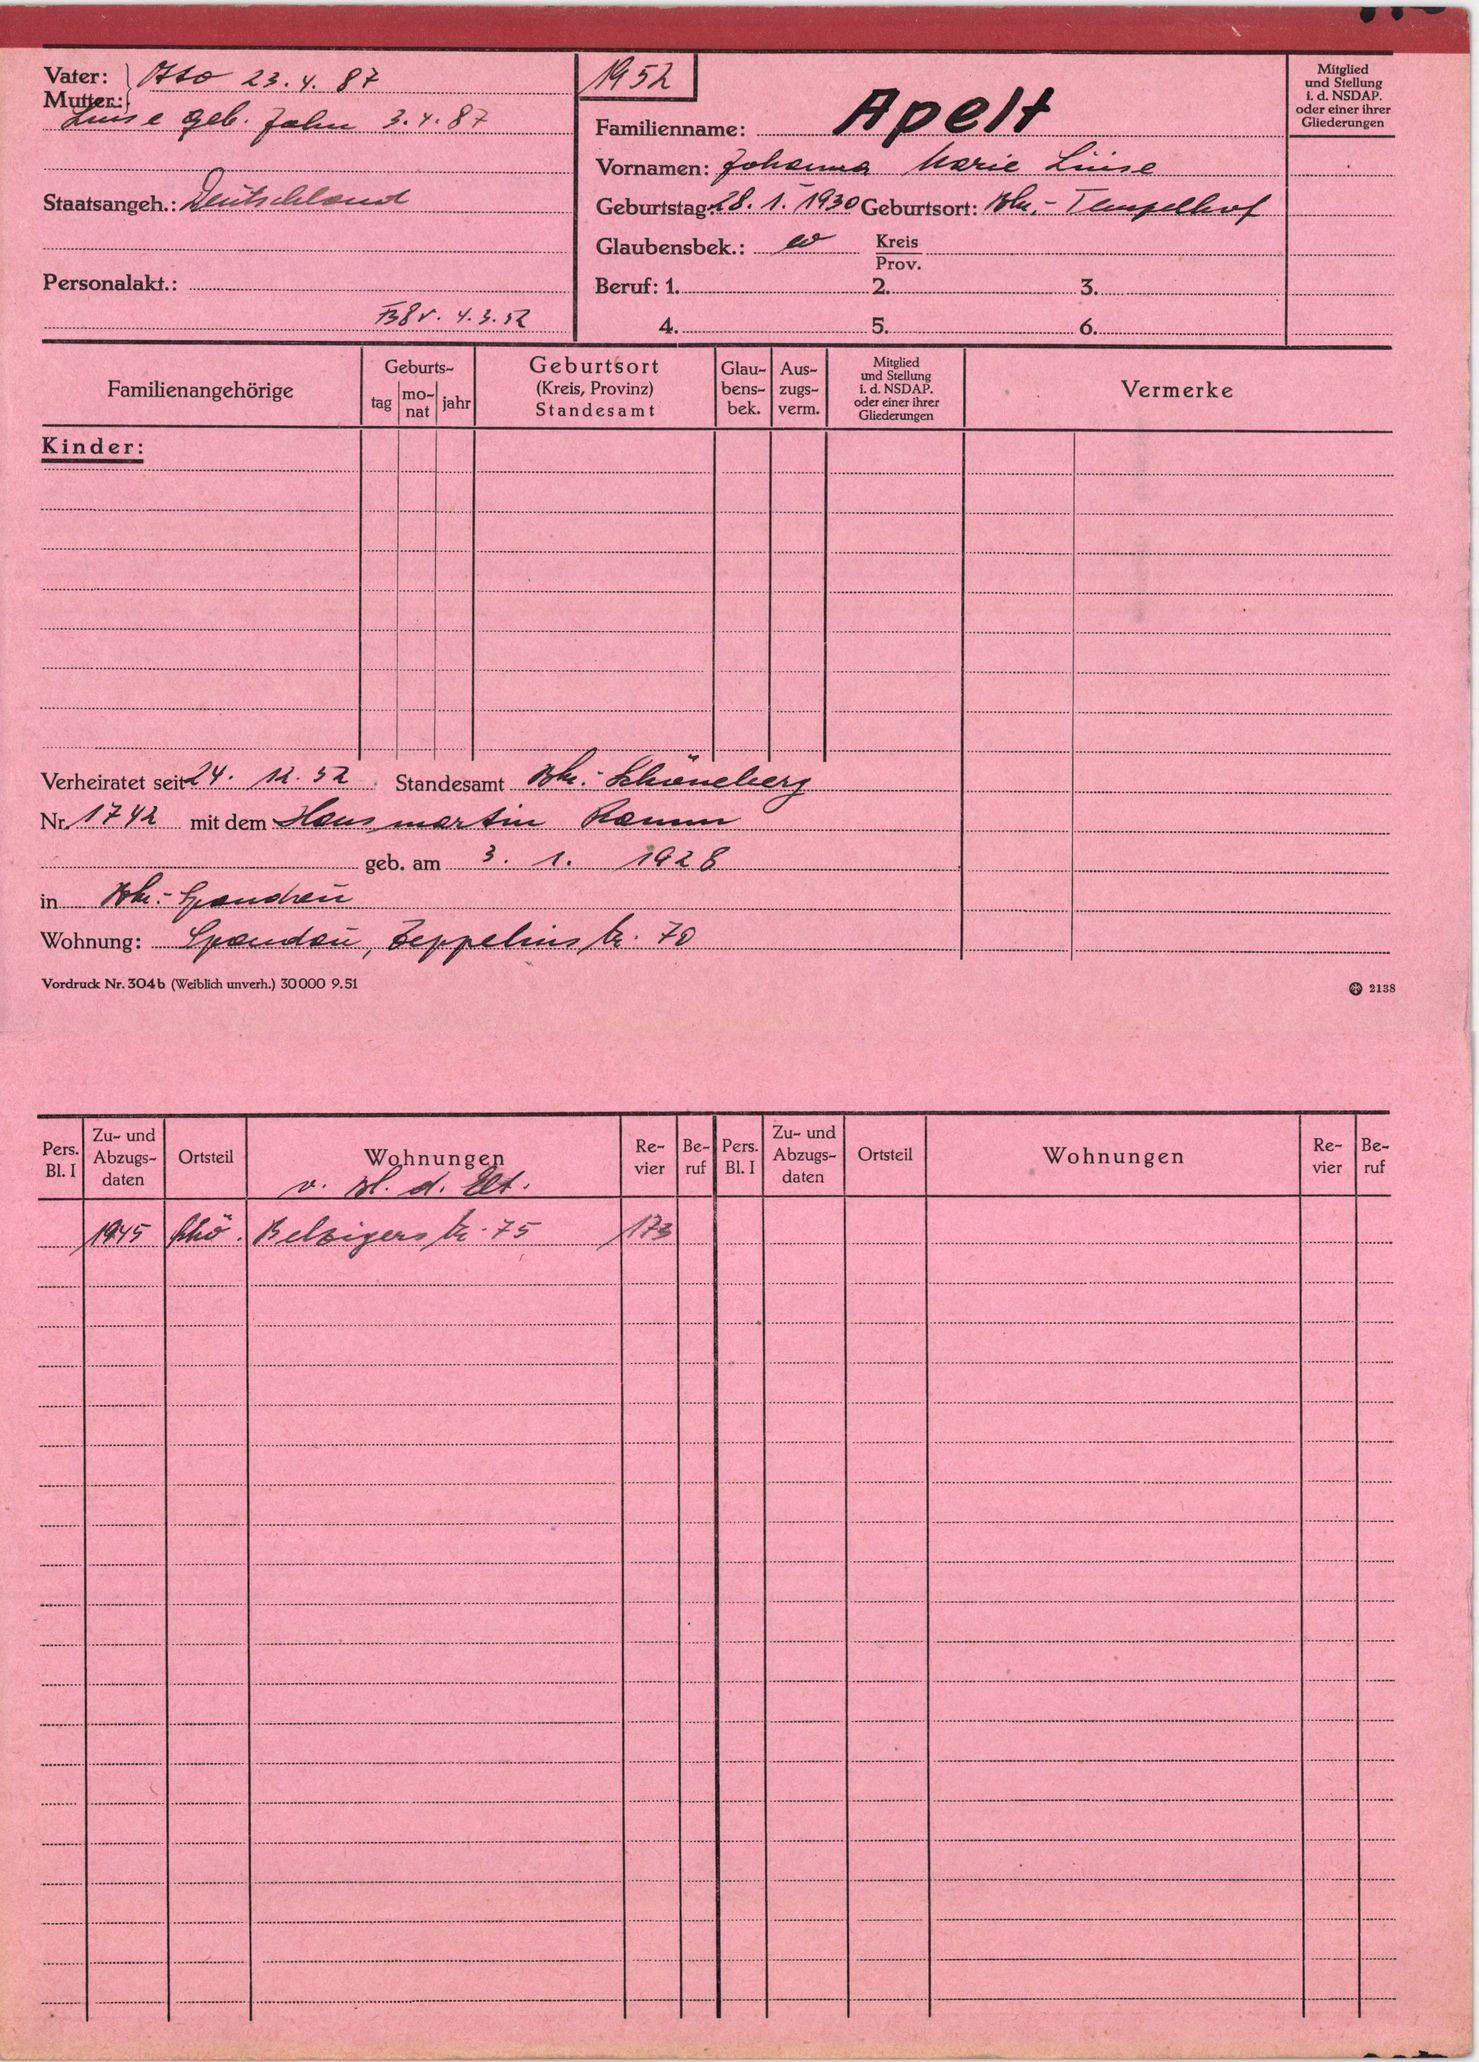
Apelt